Question: How is the property described in the document?
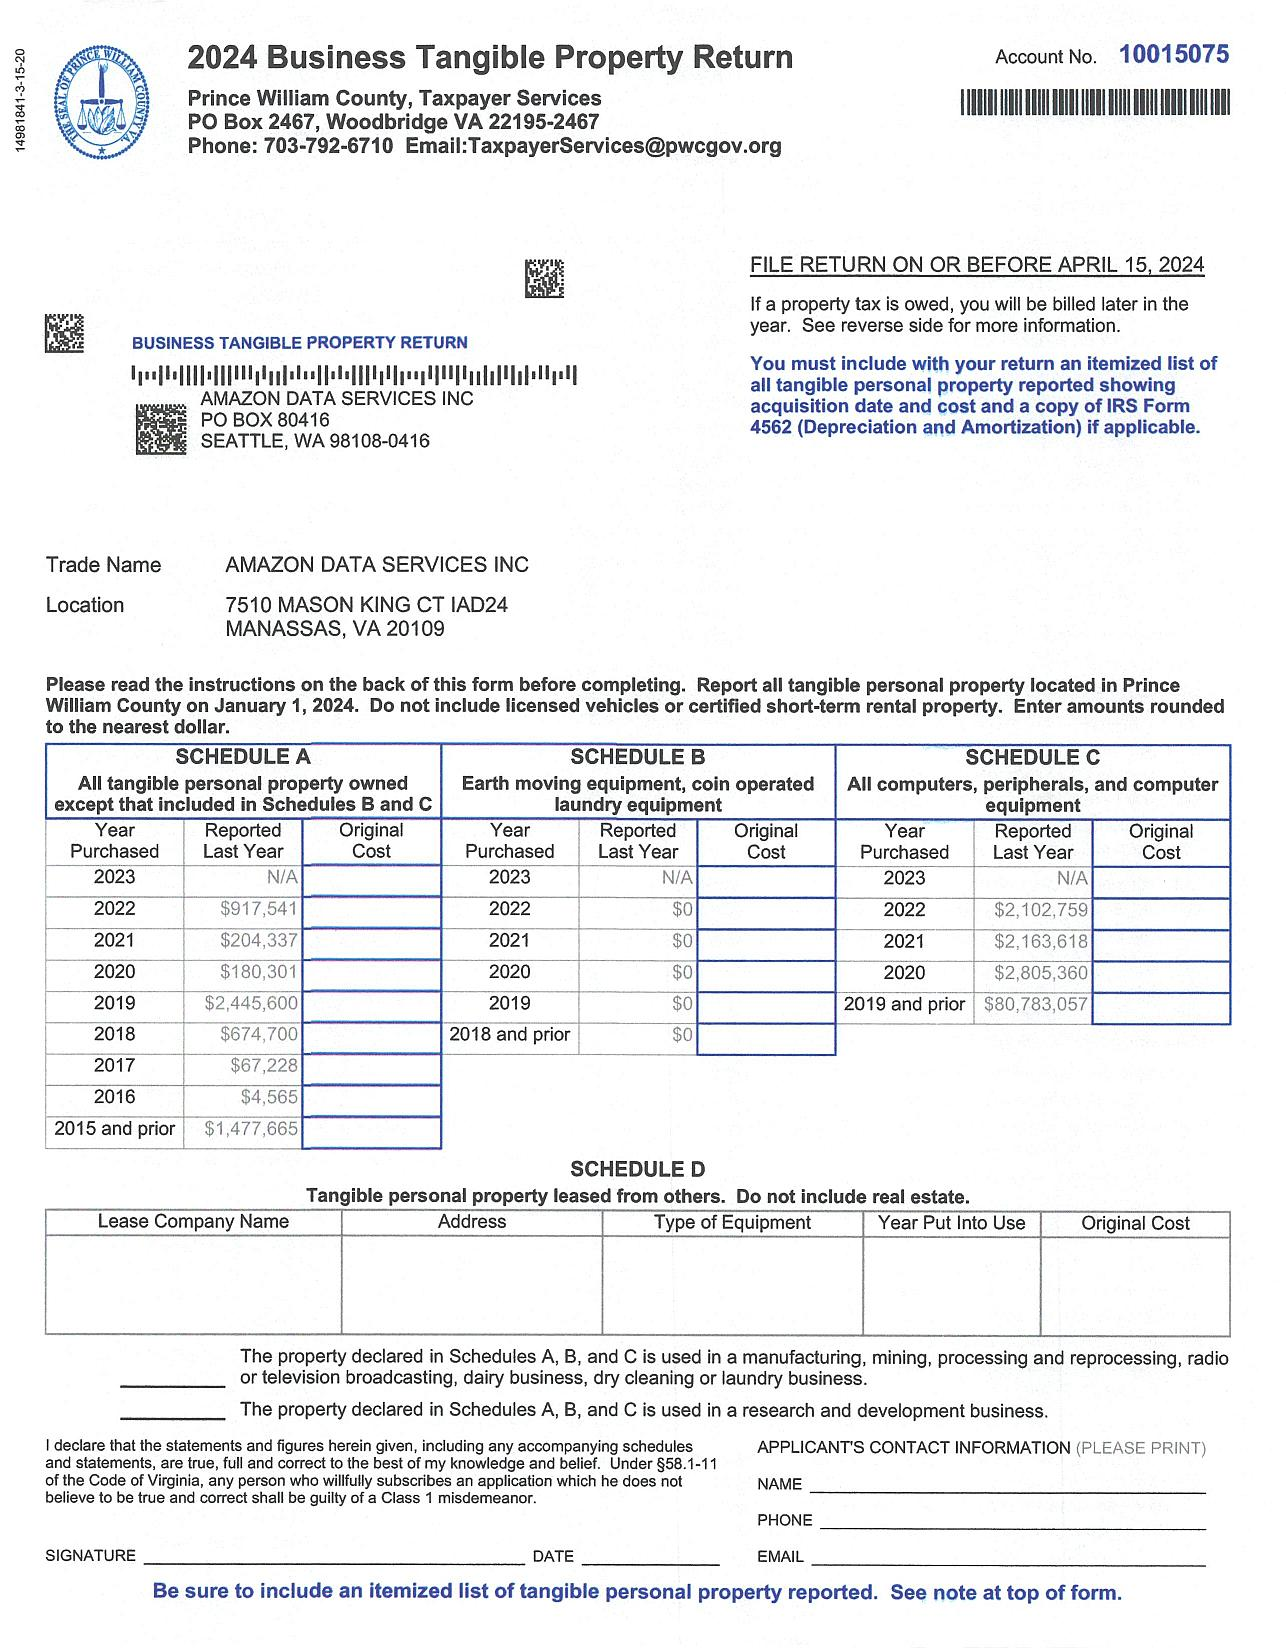
Answer: "All computers, peripherals, and computer equipment"